Question: What is the potential diagnosis?
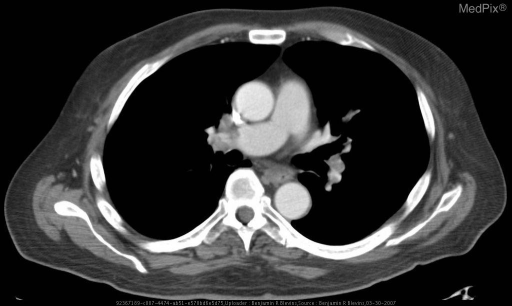
Answer: The possible diagnosis includes Pulmonary embolism
Venous thromboembolism
Primary thrombus
Septic emboli
Tumor emboli.